Question: How does the patient history play a role?
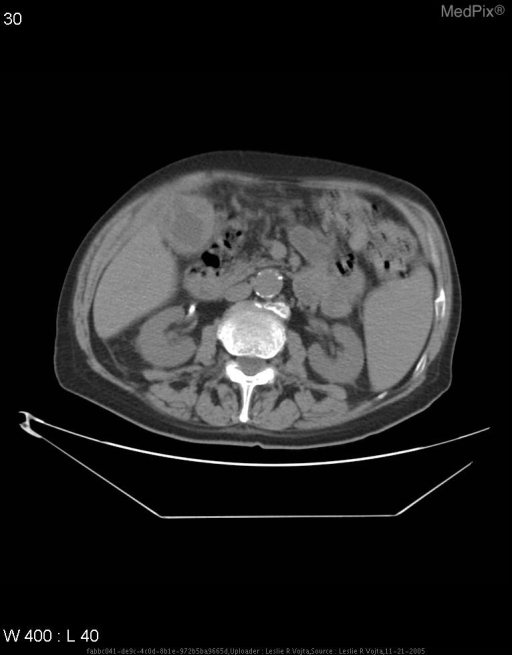
Answer: The patient's history of 77 year-old man with right upper quadrant pain and microhematuria. is key in understanding the case.